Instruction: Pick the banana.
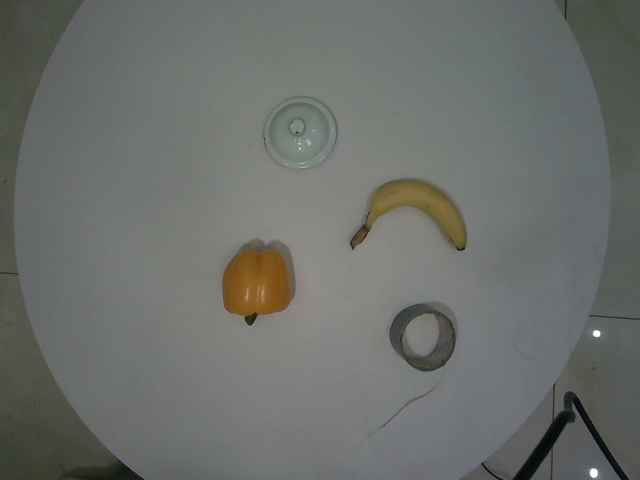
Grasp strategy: vertical